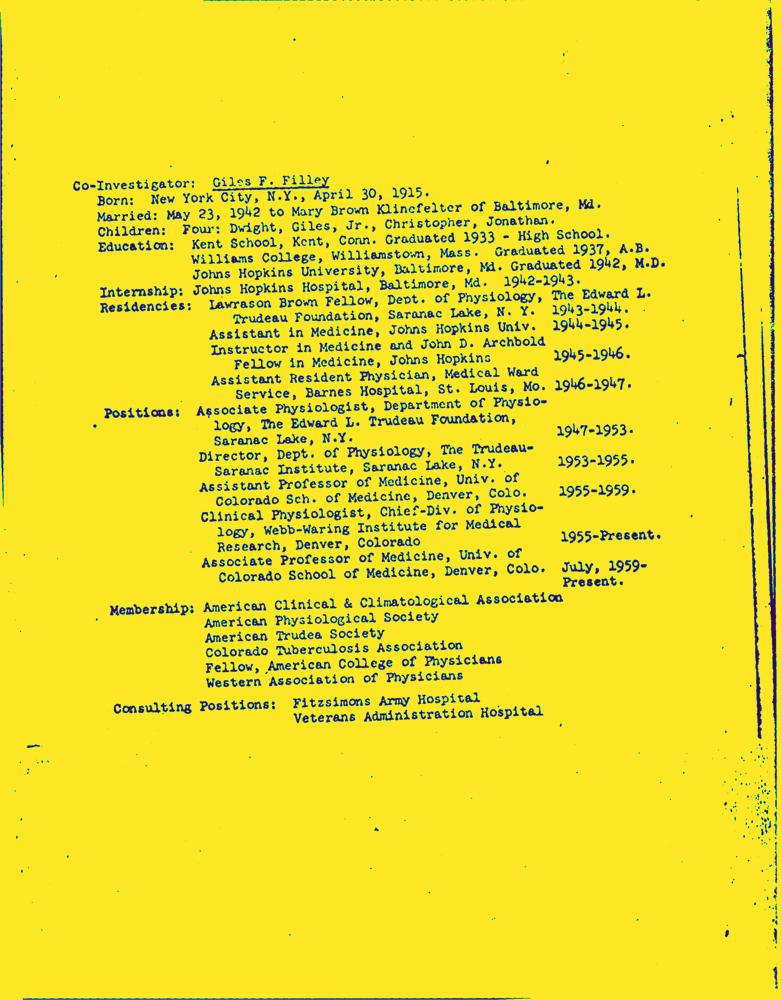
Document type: Resume-Doc